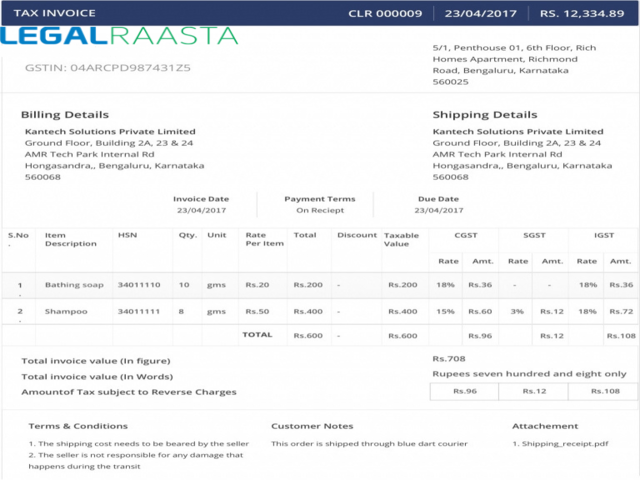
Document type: Invoice